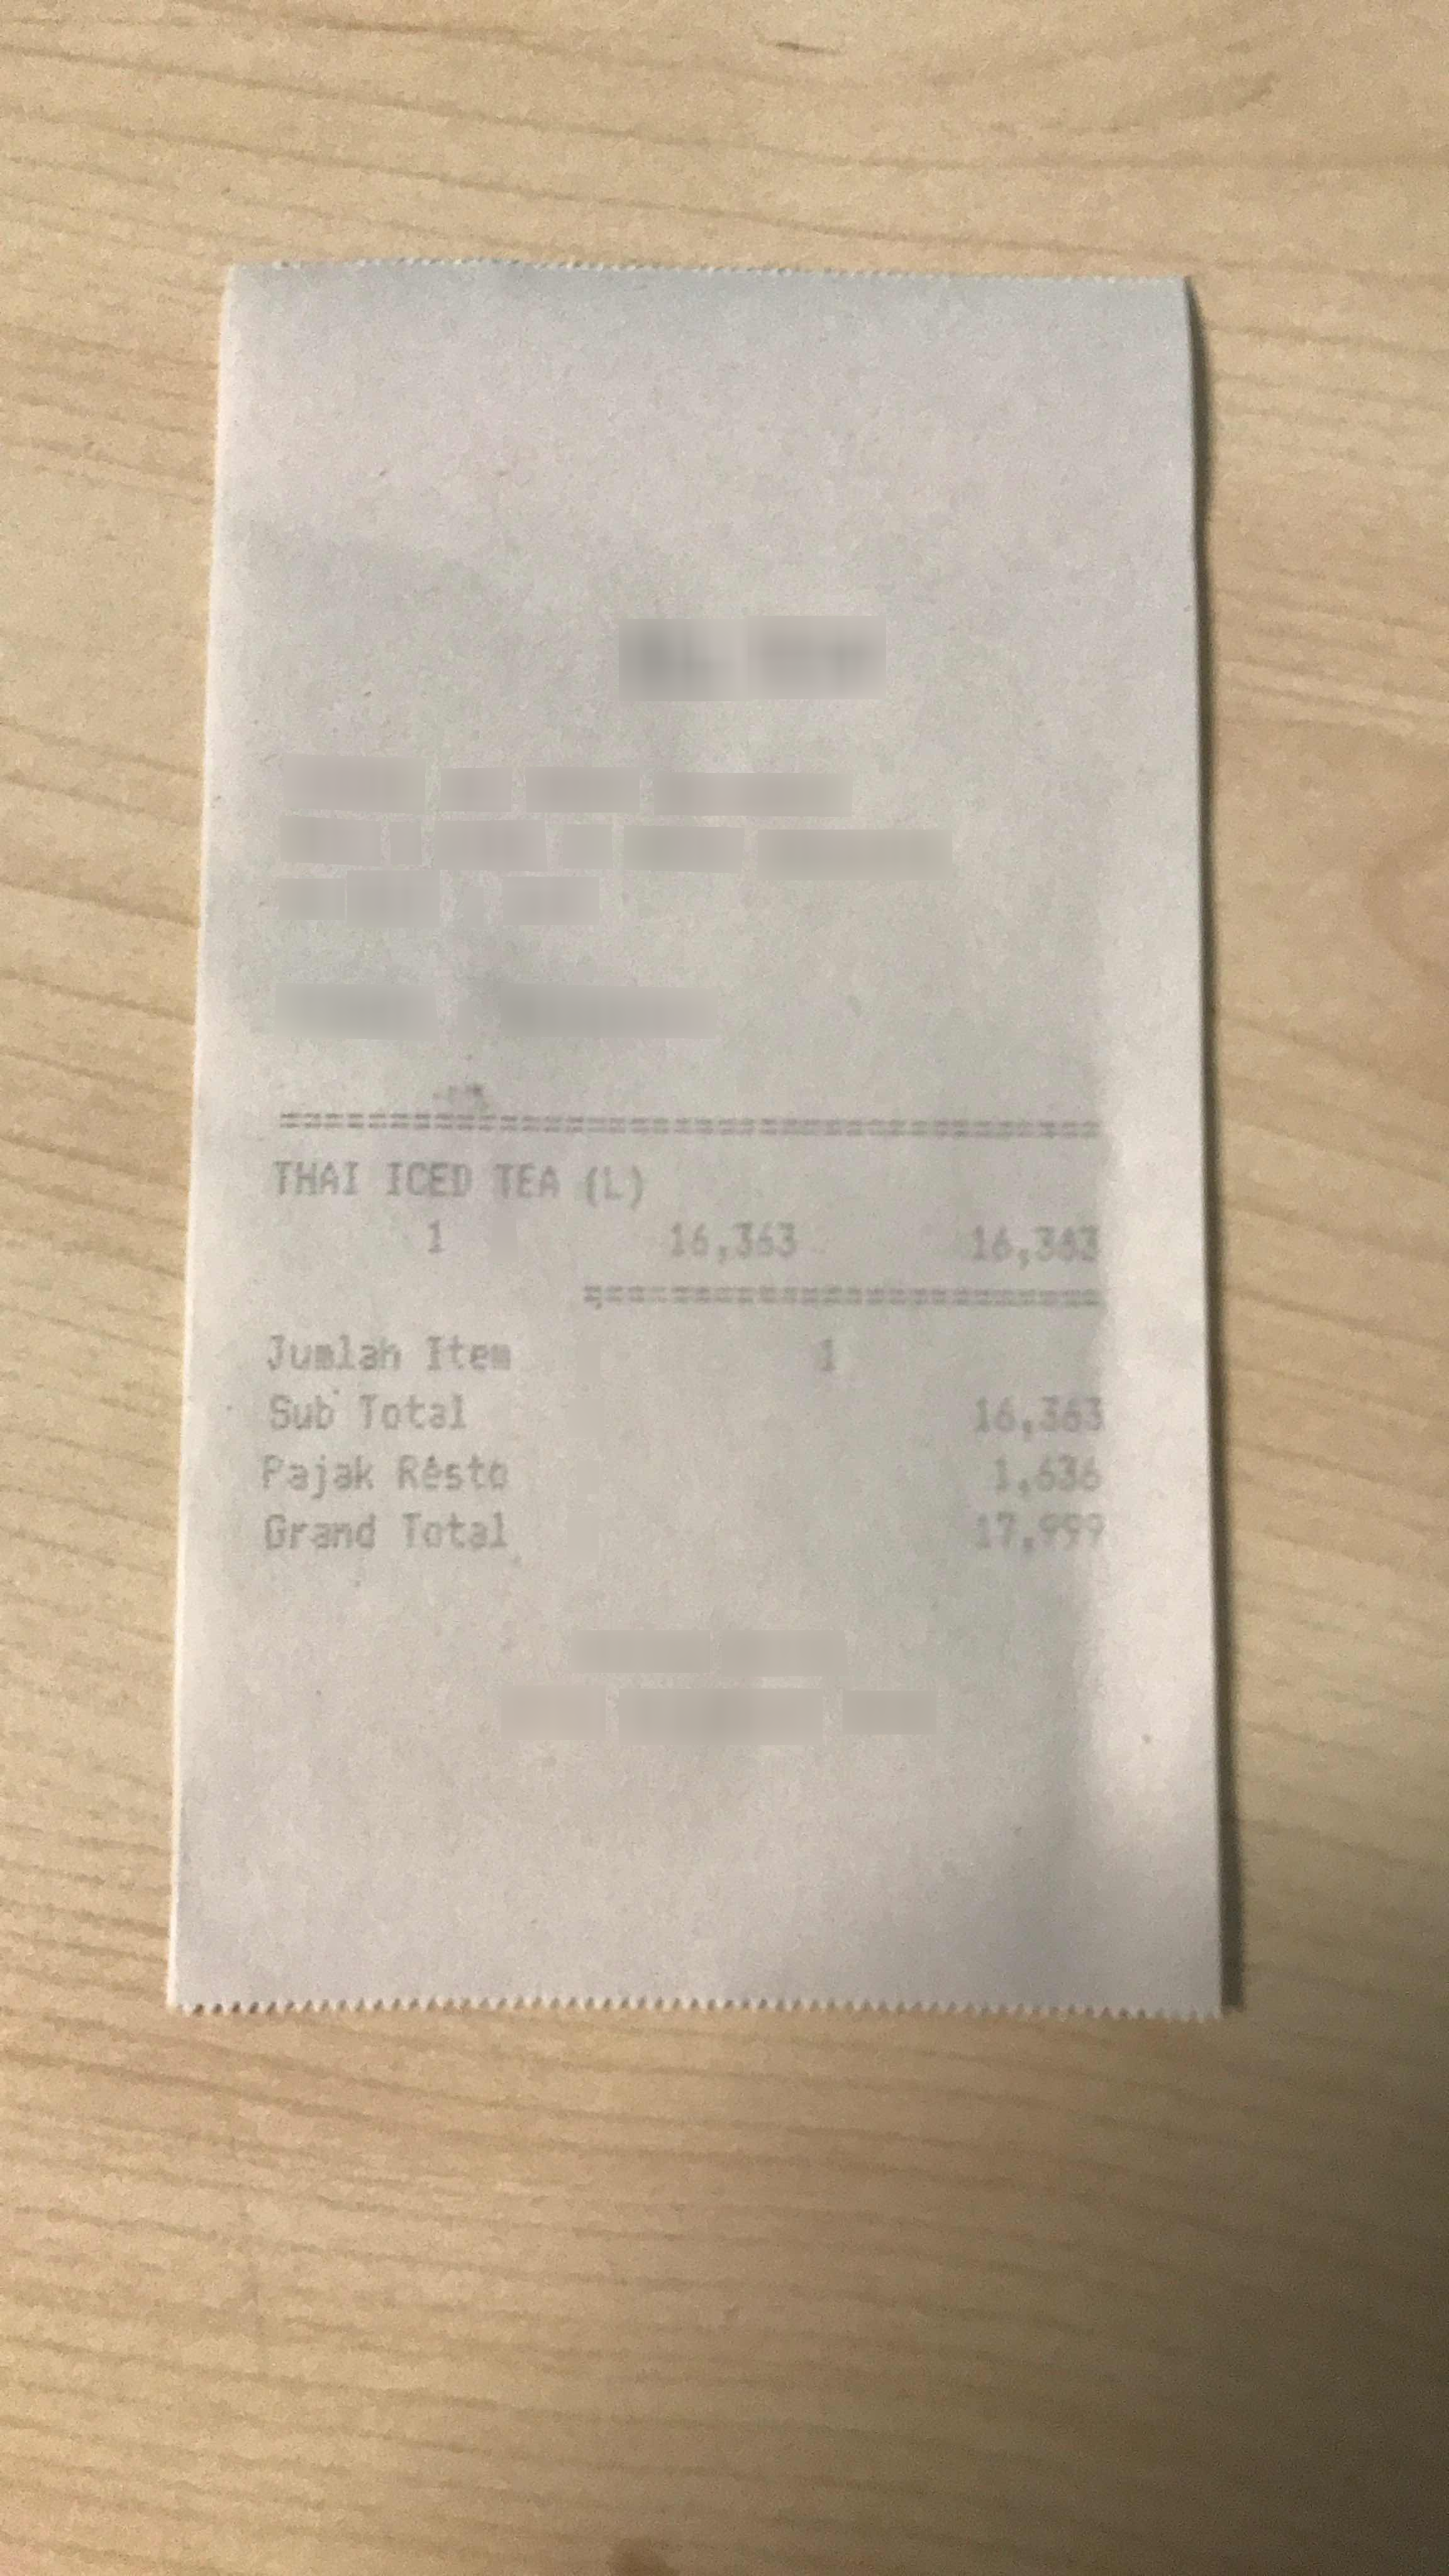
Receipt information:
subtotal: 16,363
total: 17,999
line_items: item_name: Jumlah Item
item_value: 16,363
item_quantity: 1